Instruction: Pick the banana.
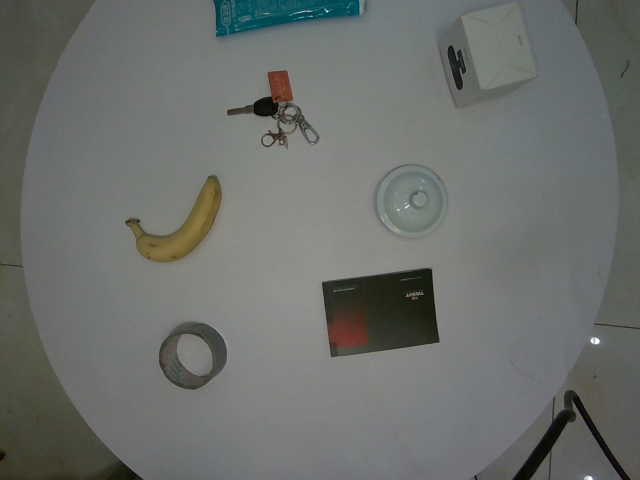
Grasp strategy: vertical